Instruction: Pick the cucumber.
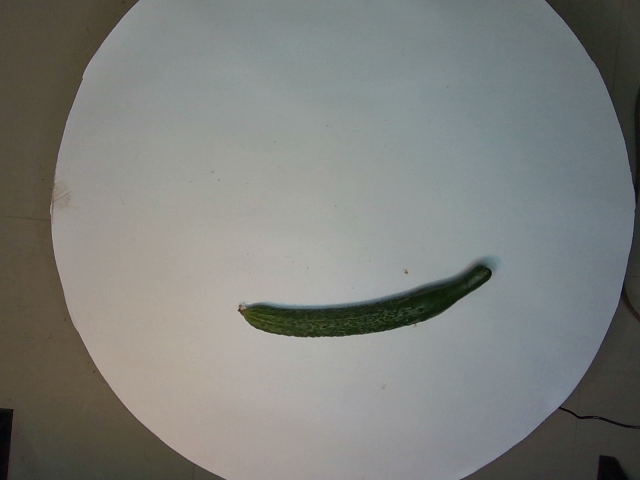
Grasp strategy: vertical